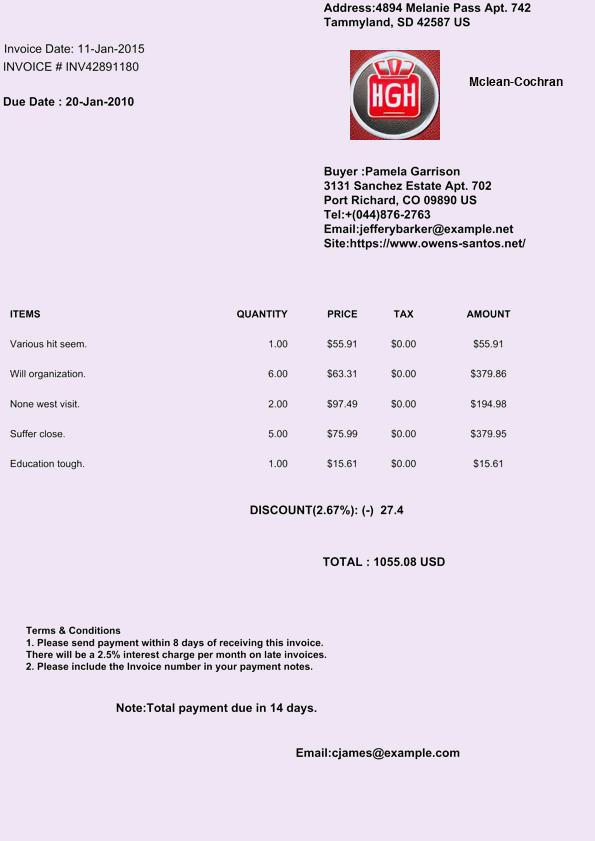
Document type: Invoice